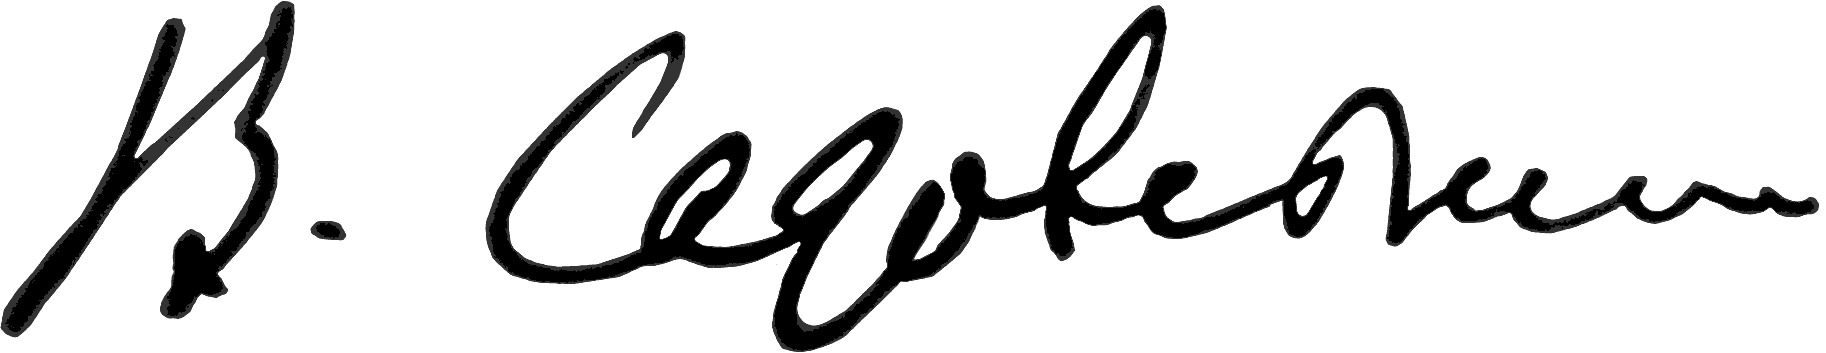
Signature of: valentyn sadovskyi